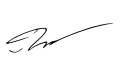
Signature of: iryna herashchenko